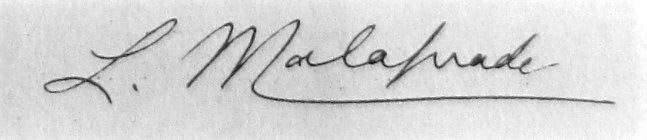
Signature of: léon andré malaprade